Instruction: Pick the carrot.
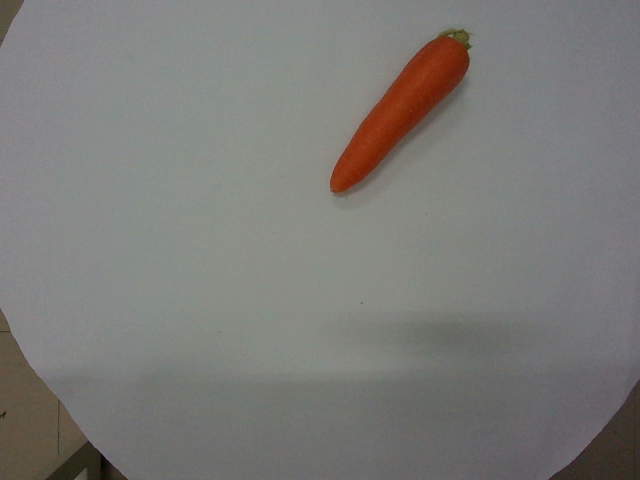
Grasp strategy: vertical